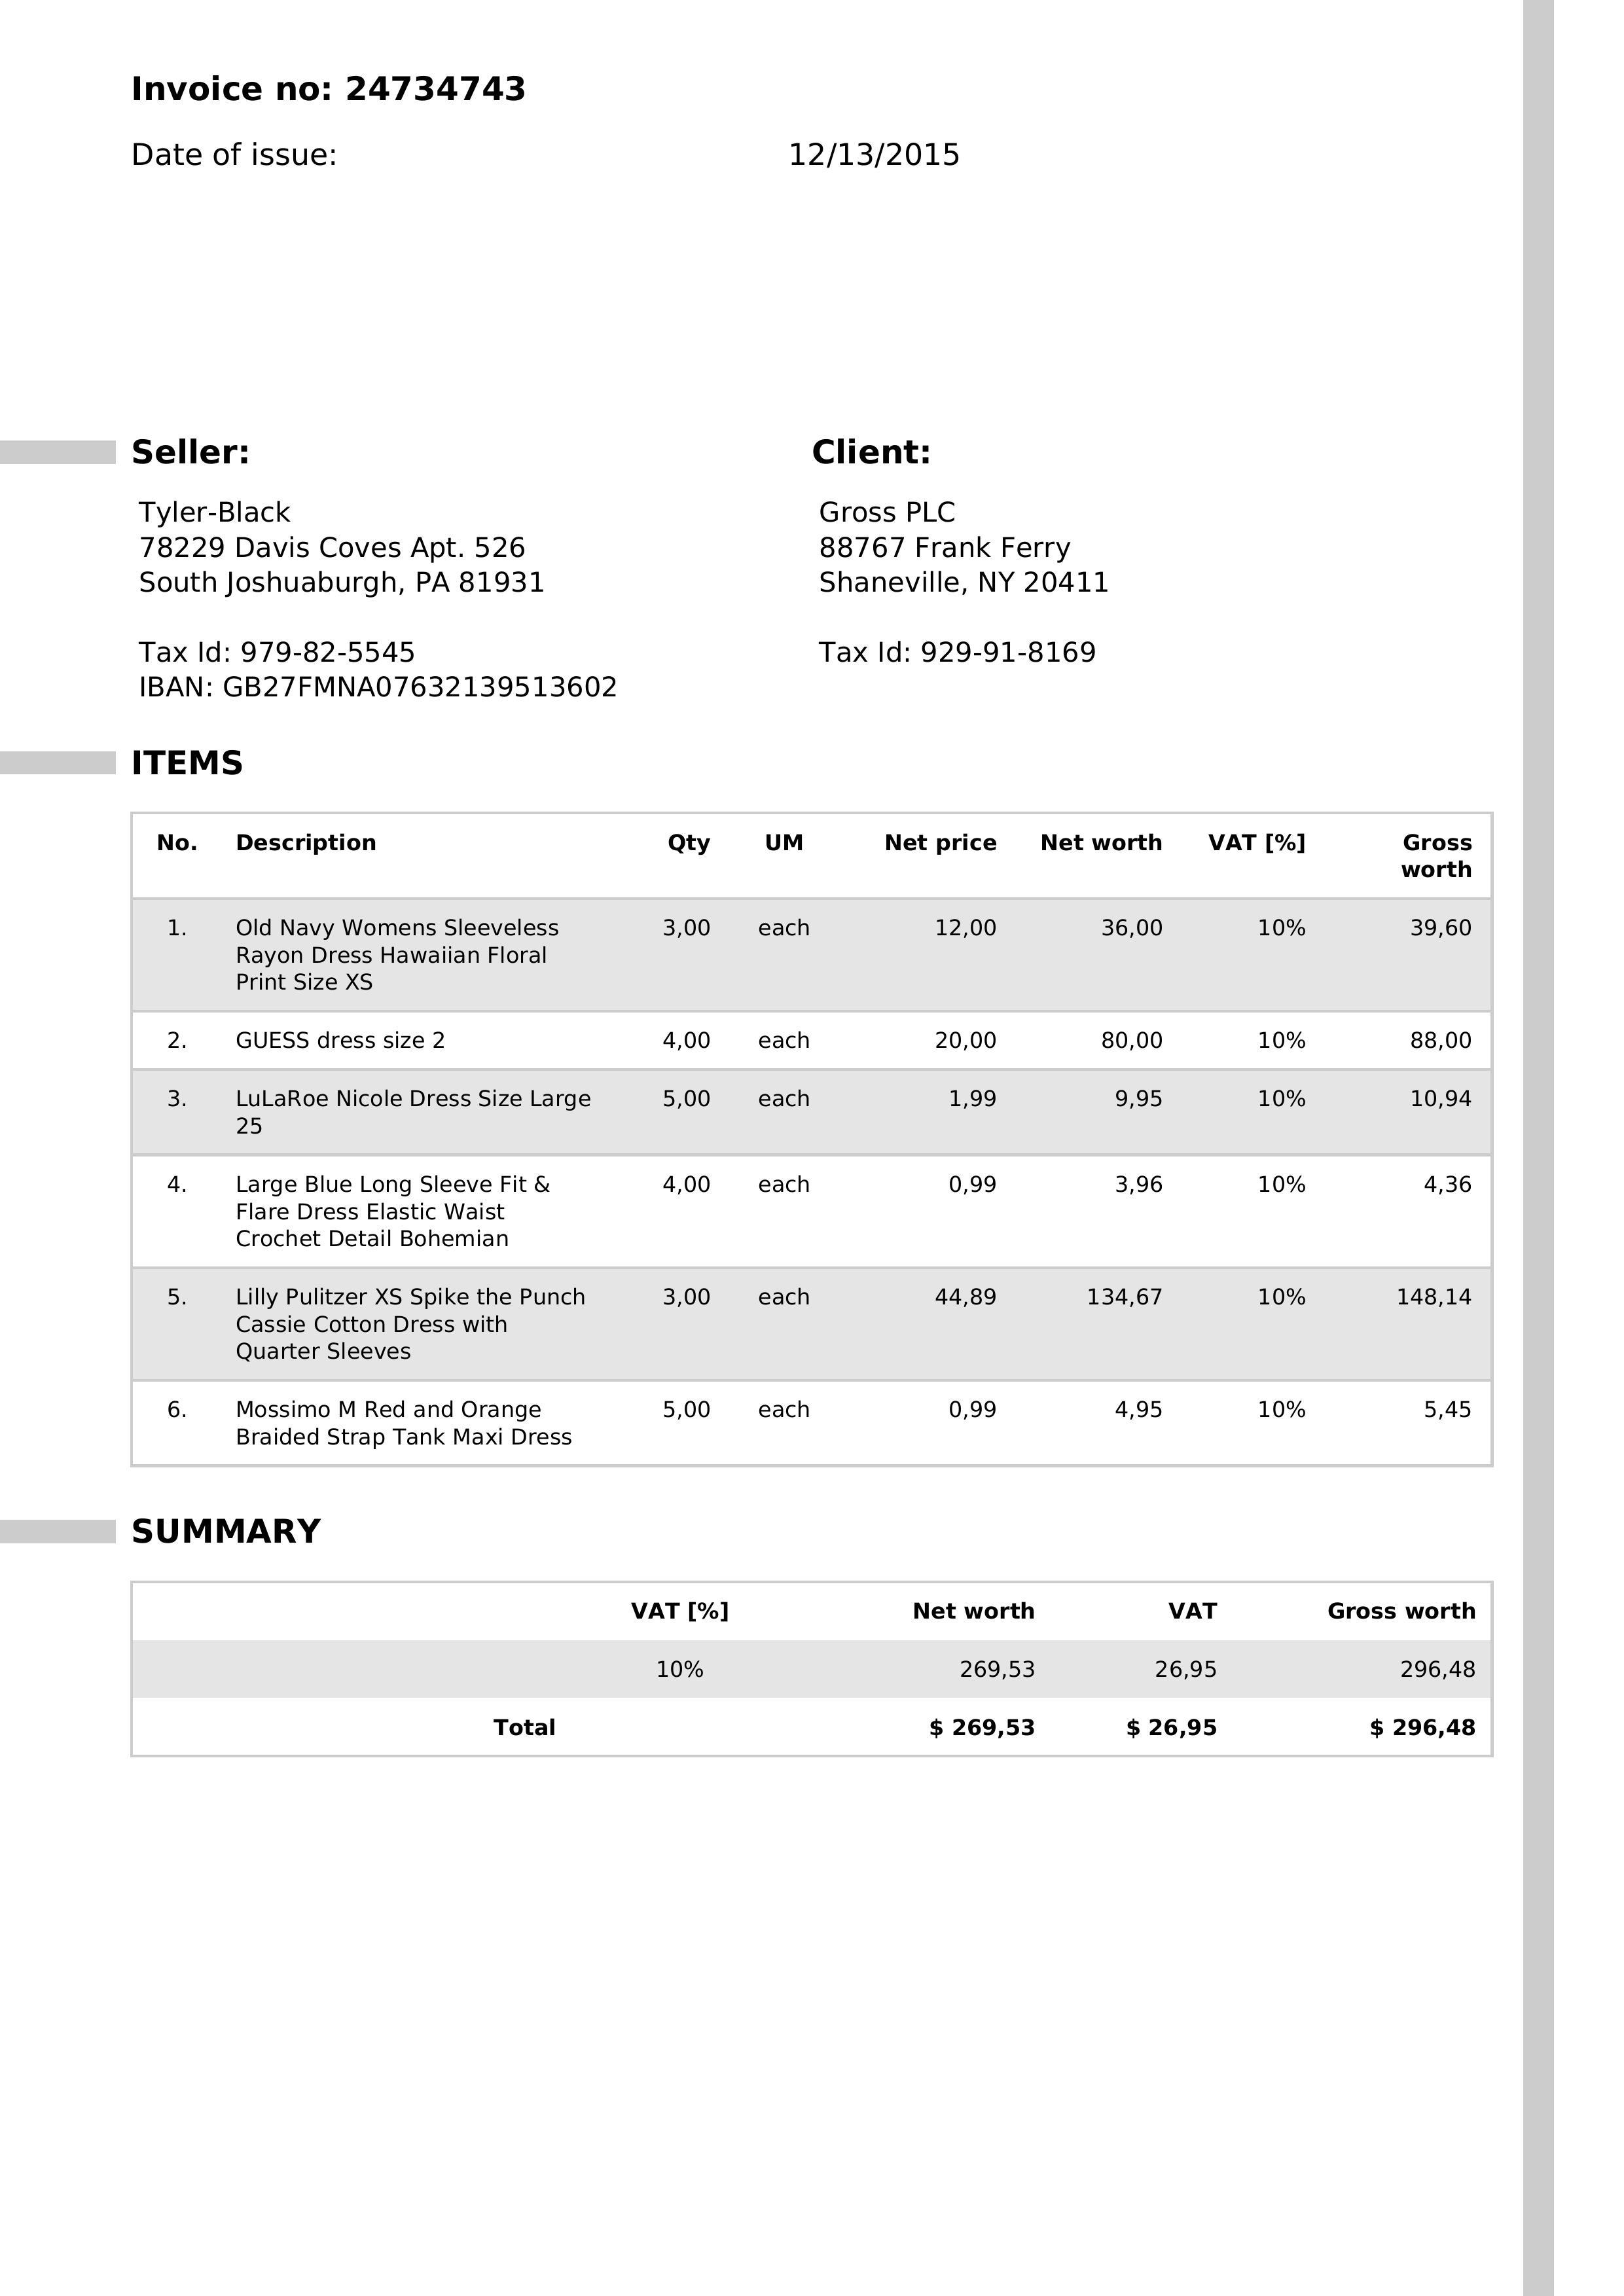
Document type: Invoice